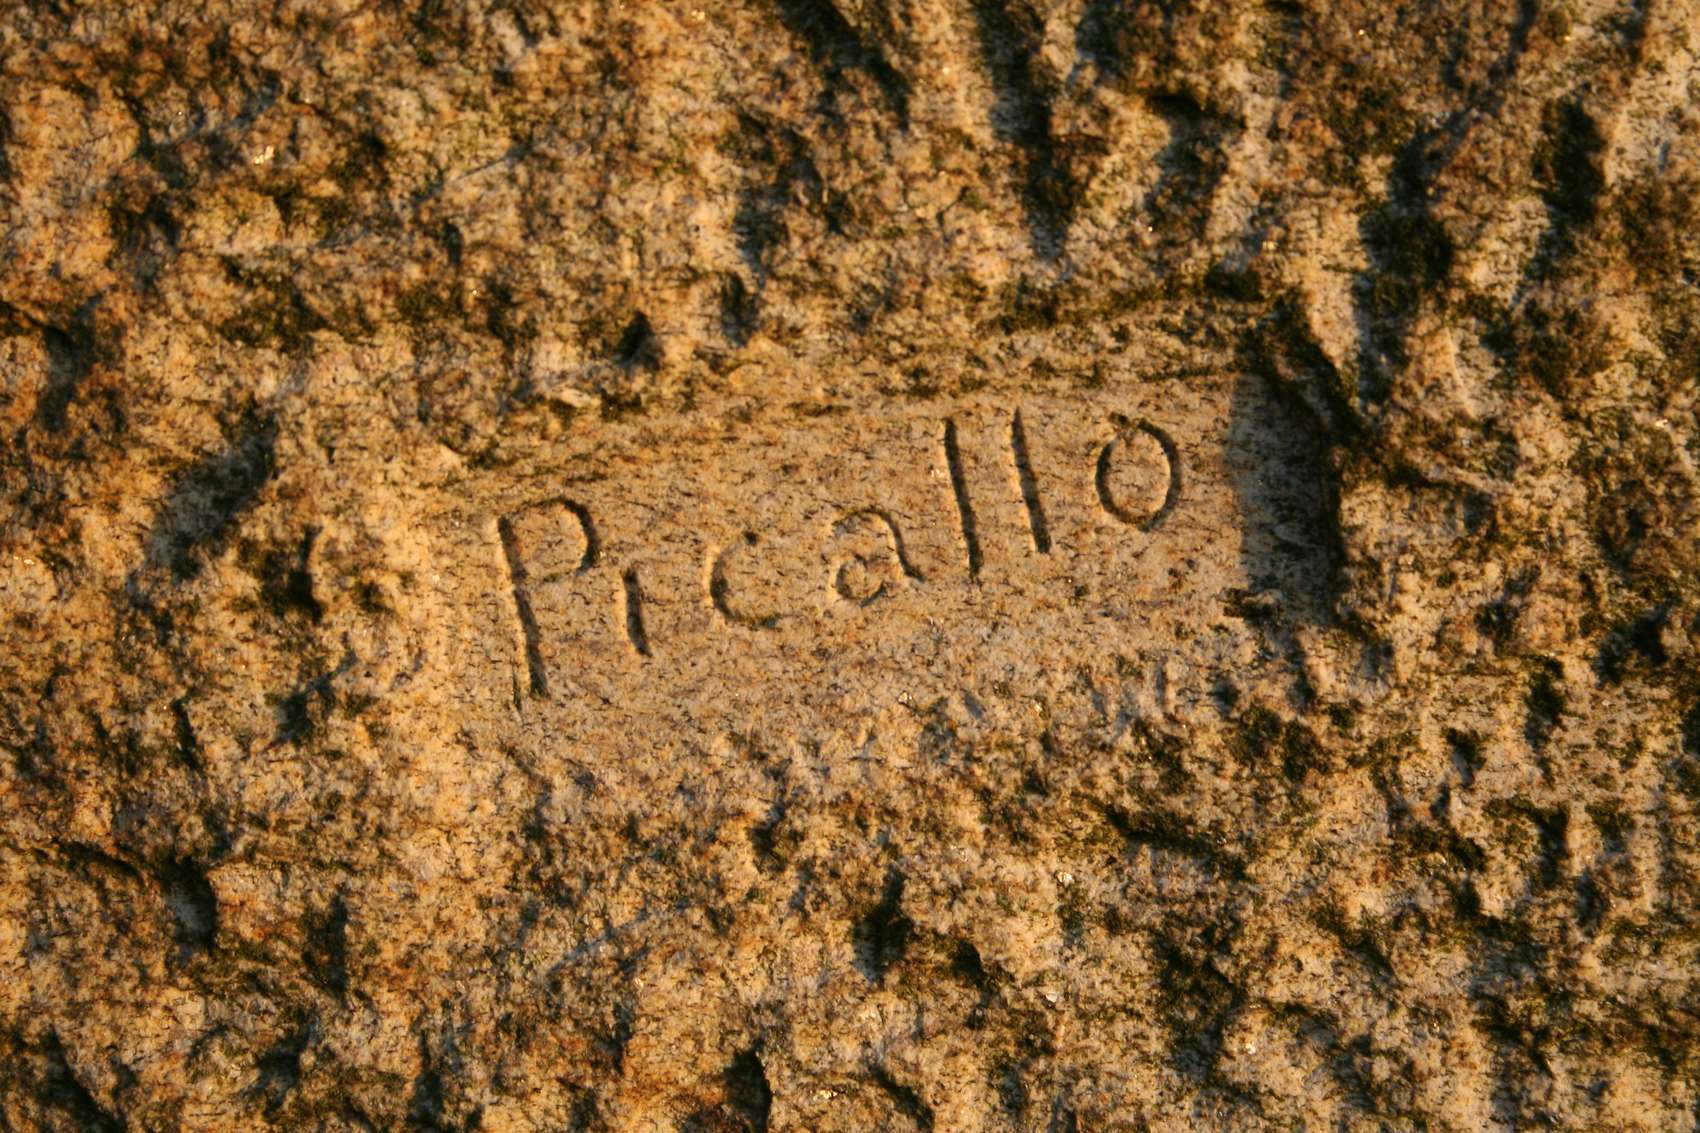
Signature of: maxín picallo